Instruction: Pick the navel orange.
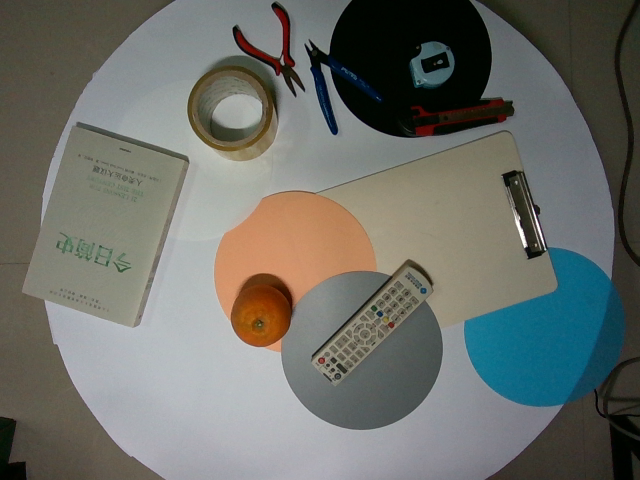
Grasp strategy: vertical